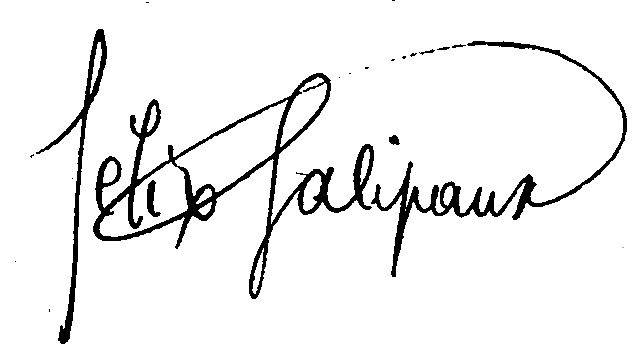
Signature of: félix galipaux